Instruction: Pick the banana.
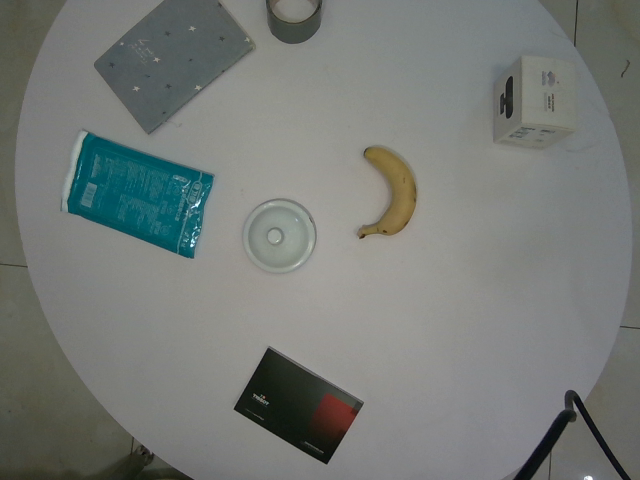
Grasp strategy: vertical